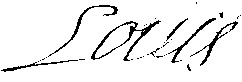
Signature of: louis grand dauphin